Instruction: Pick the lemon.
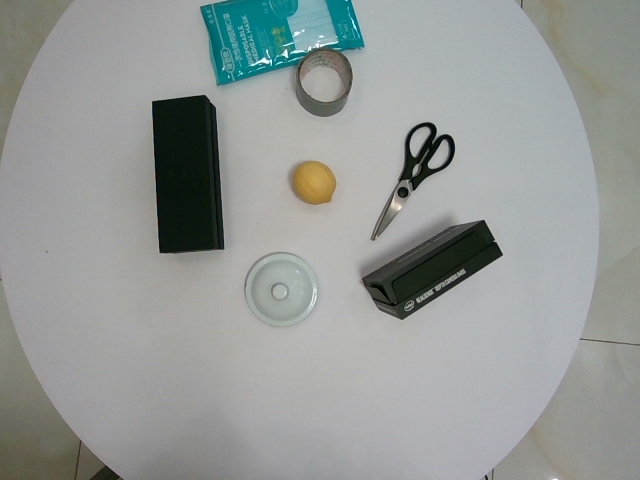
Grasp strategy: vertical